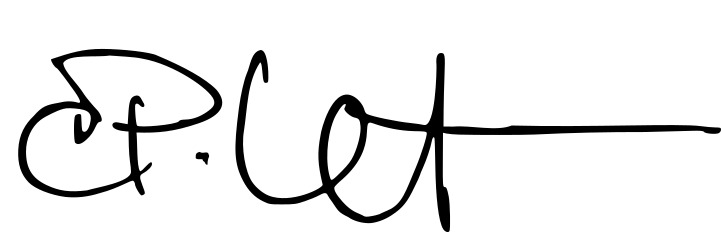
Signature of: camille pilet